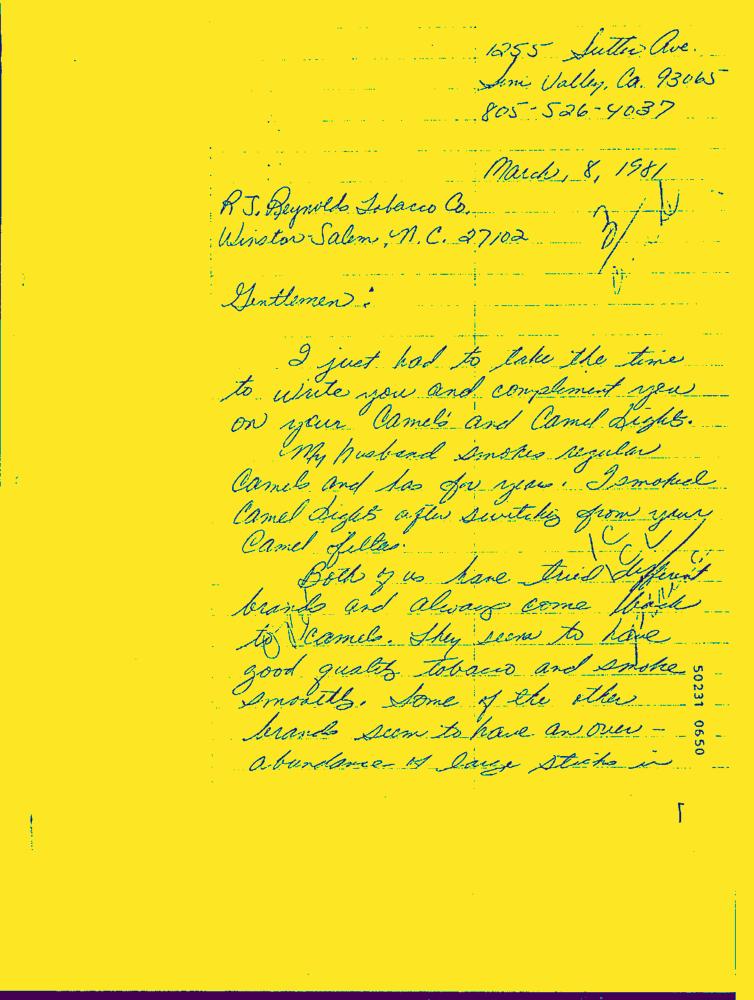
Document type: Hand-Written